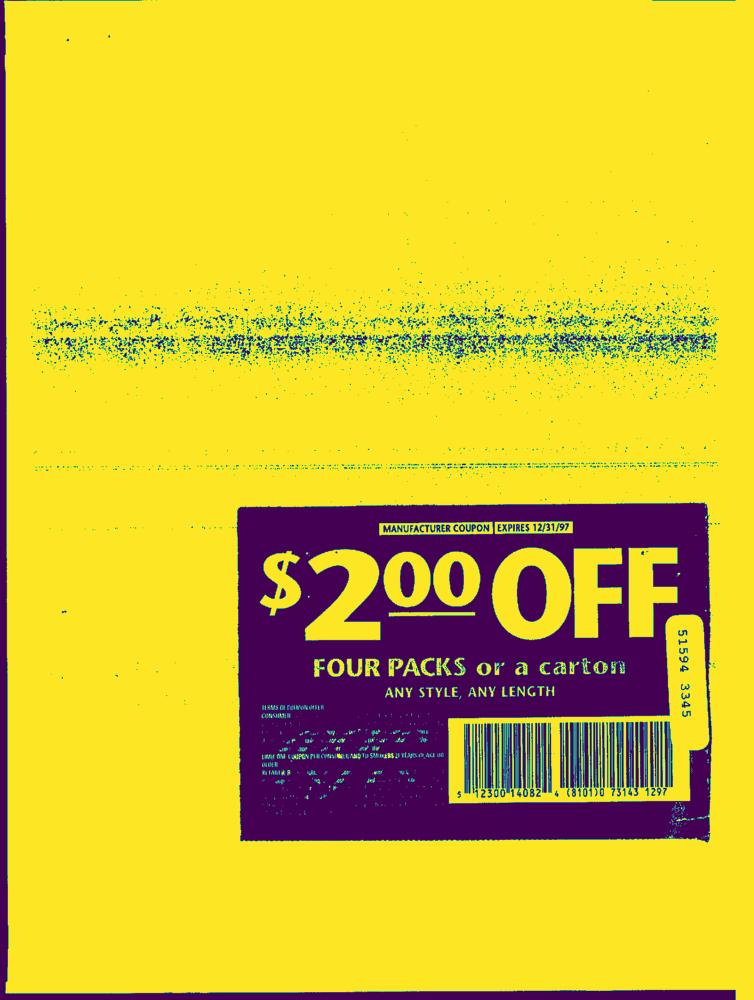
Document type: Hand-Written